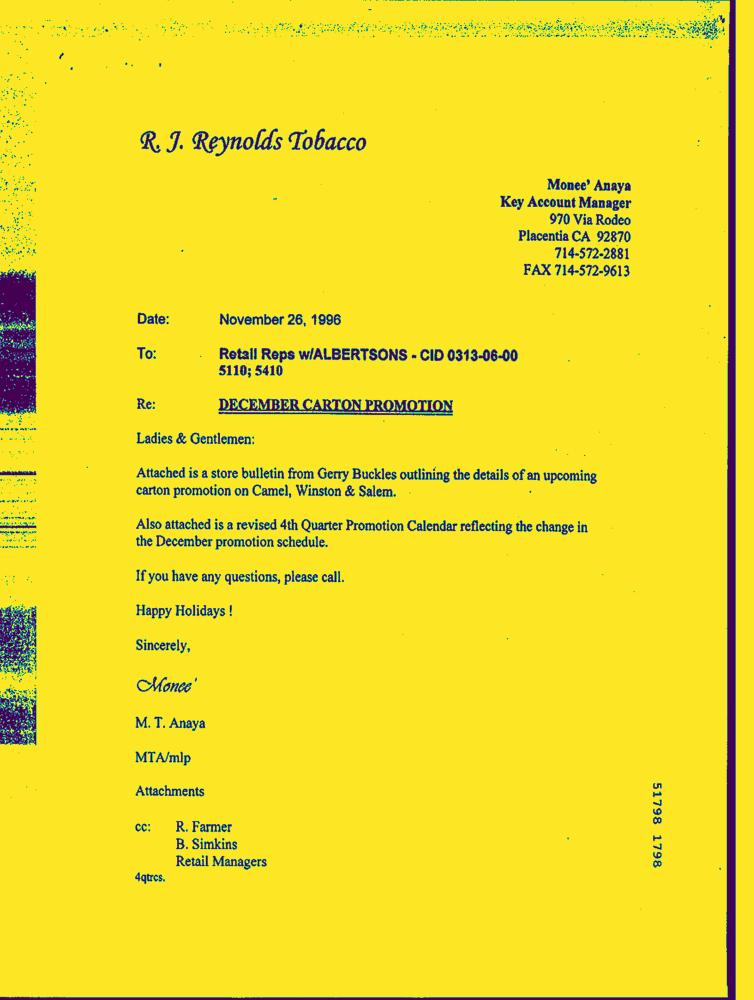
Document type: Letter-Doc